Question: What is the total amount of taxes owed as per the document?
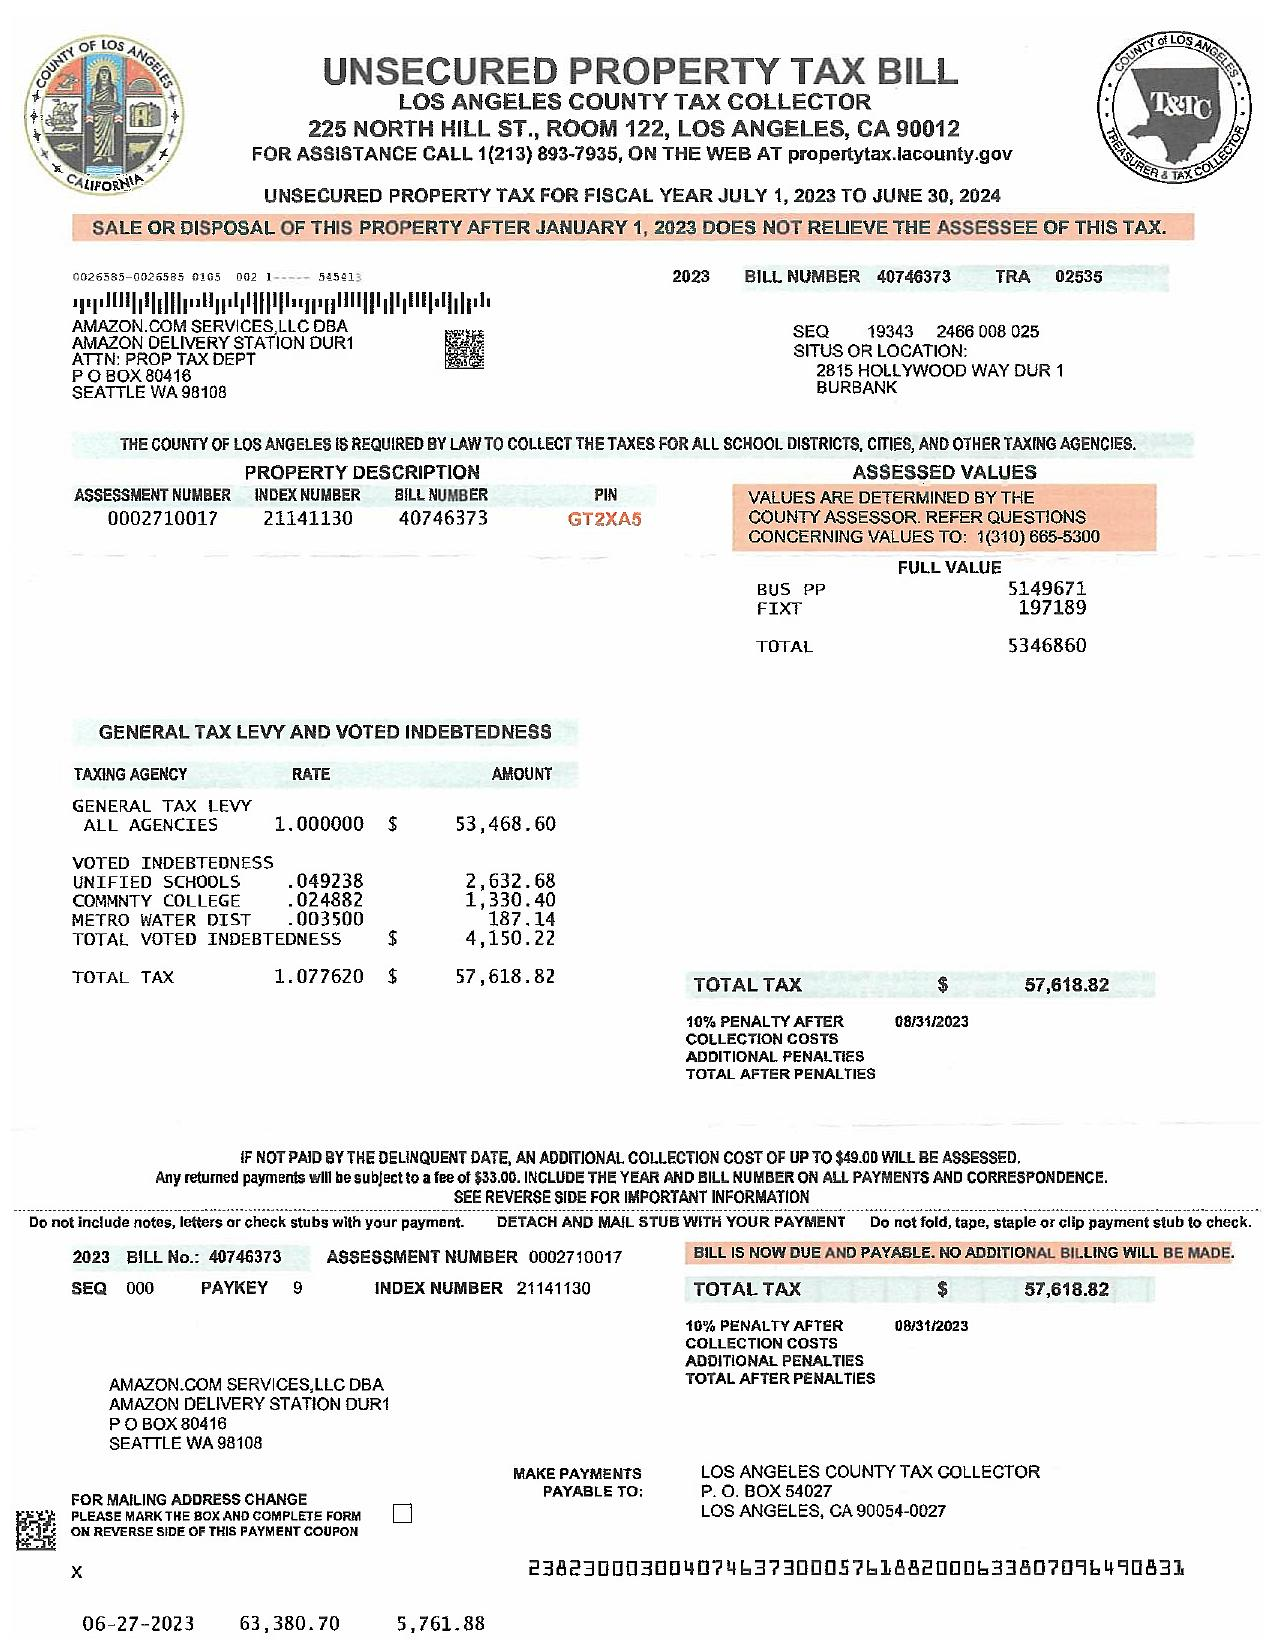
Answer: "57,618.82"